Question: What is the address or location of the property listed in the document?
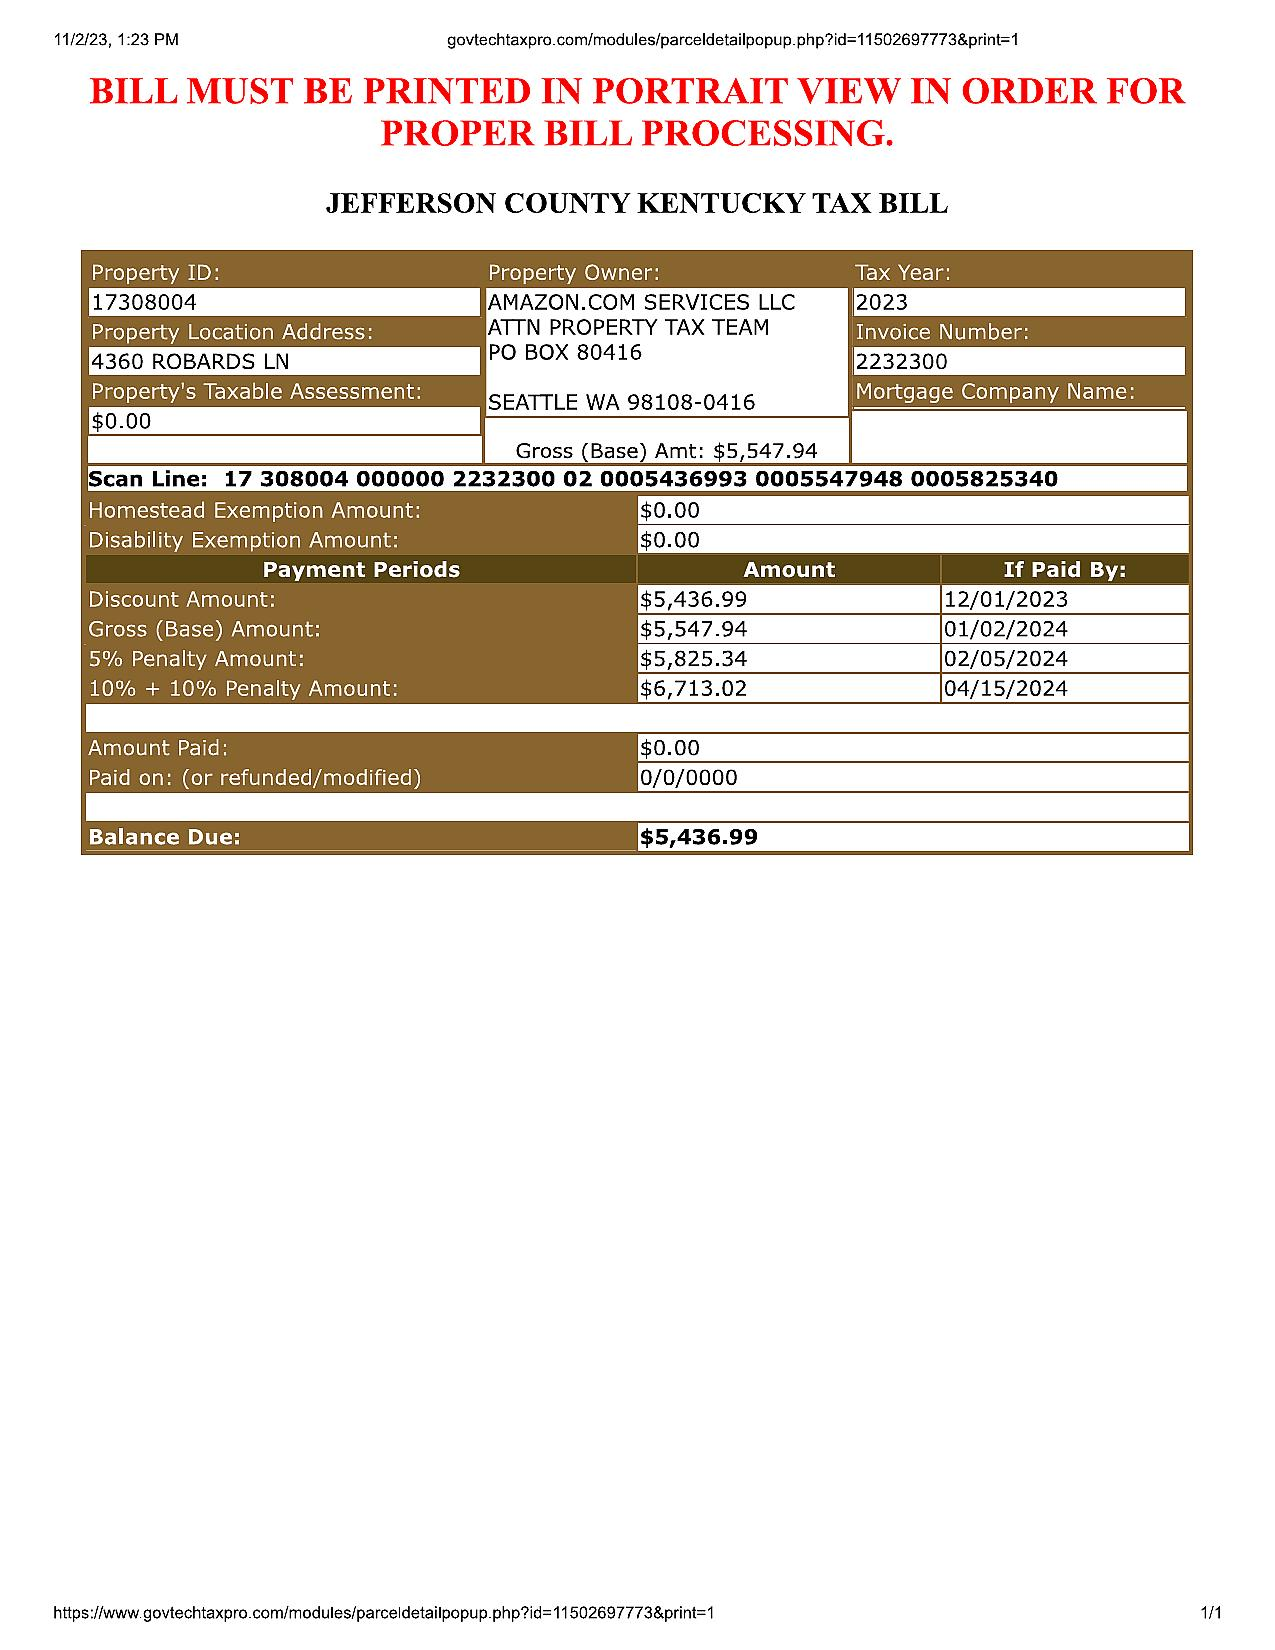
Answer: "4360 ROBARDS LN"